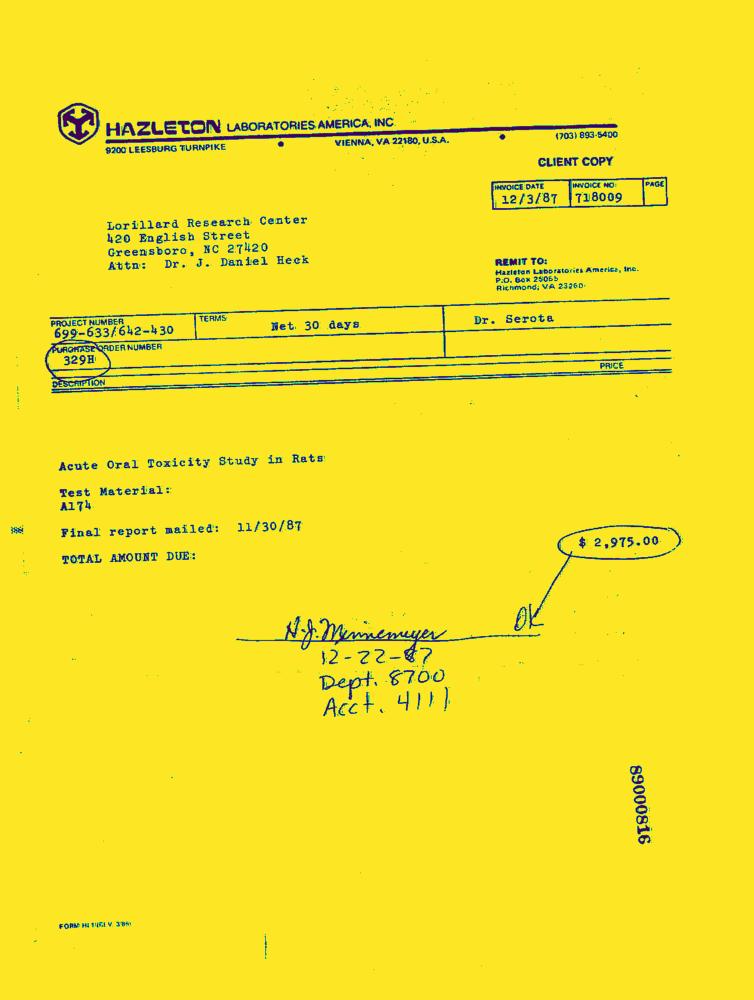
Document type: Invoice-Doc